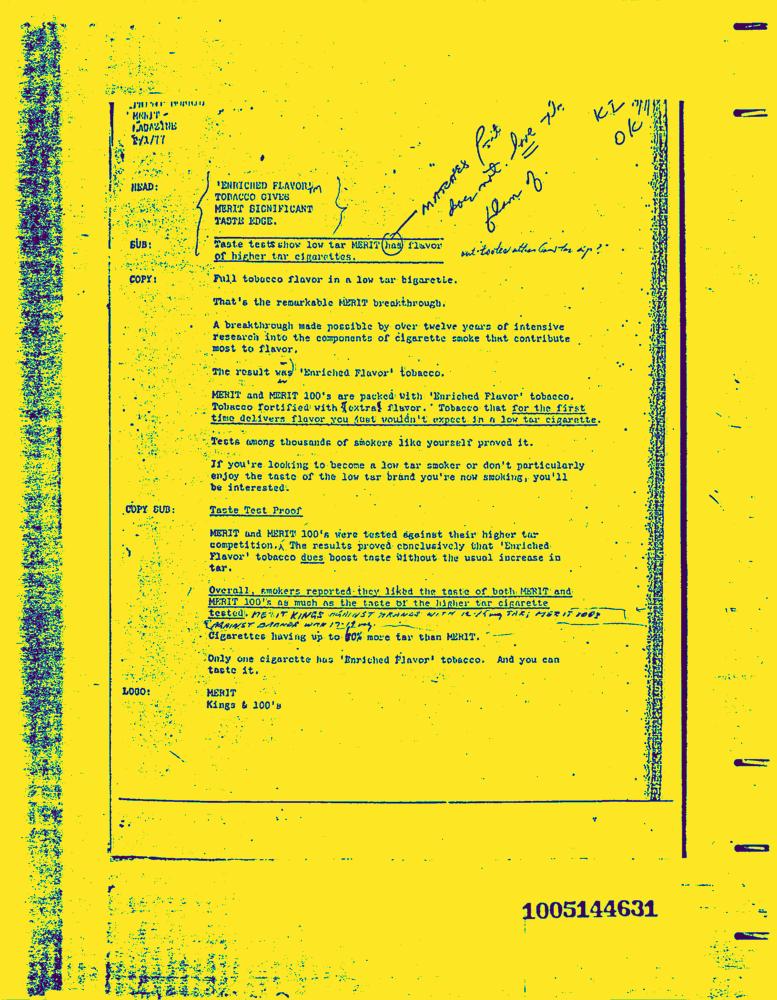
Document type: AD